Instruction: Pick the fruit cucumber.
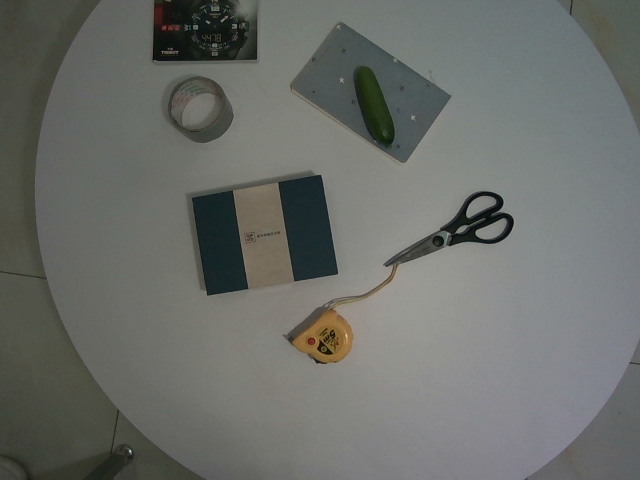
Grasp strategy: vertical